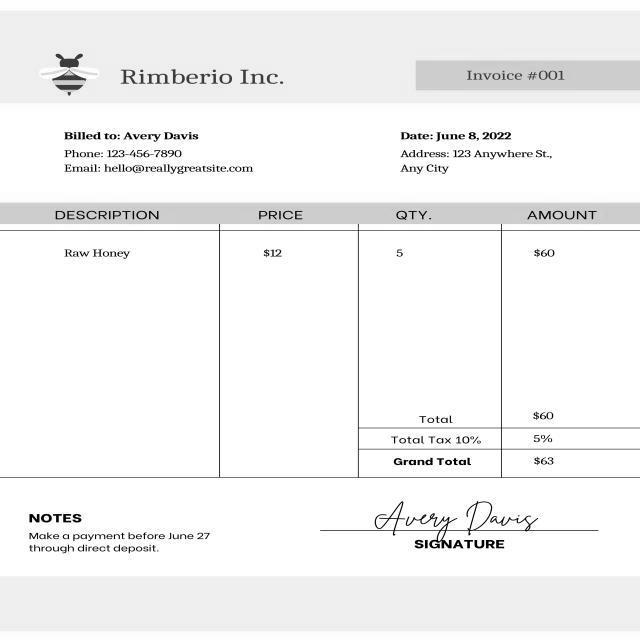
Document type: Invoice